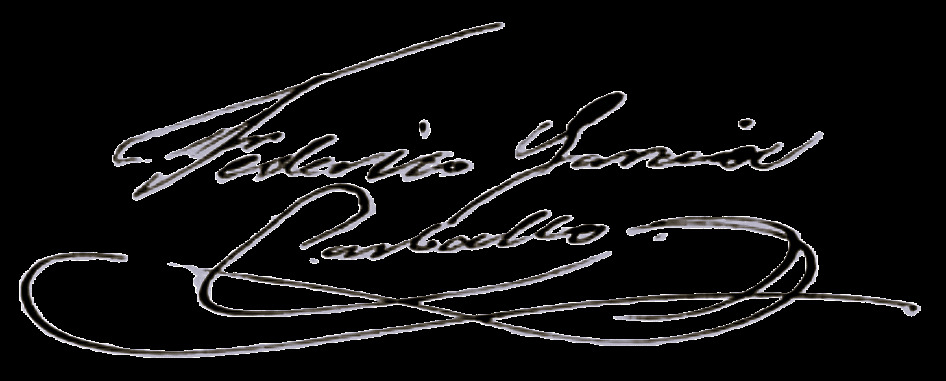
Signature of: federico garcía carballo